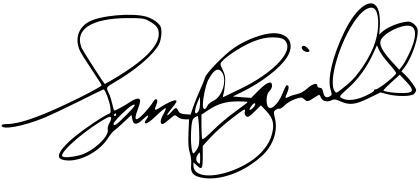
Signature of: sara bareilles